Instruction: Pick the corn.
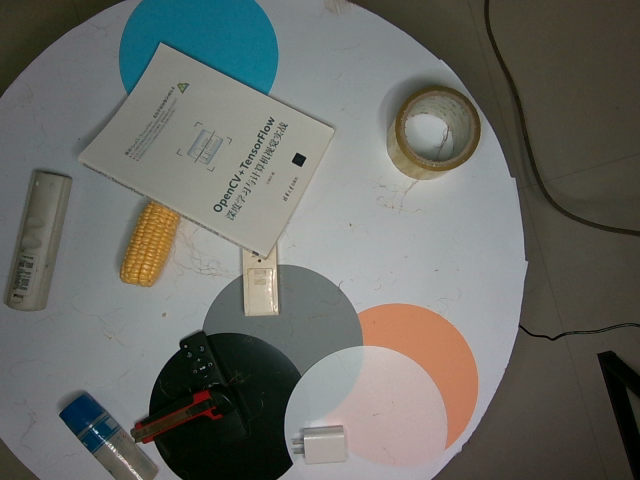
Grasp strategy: vertical